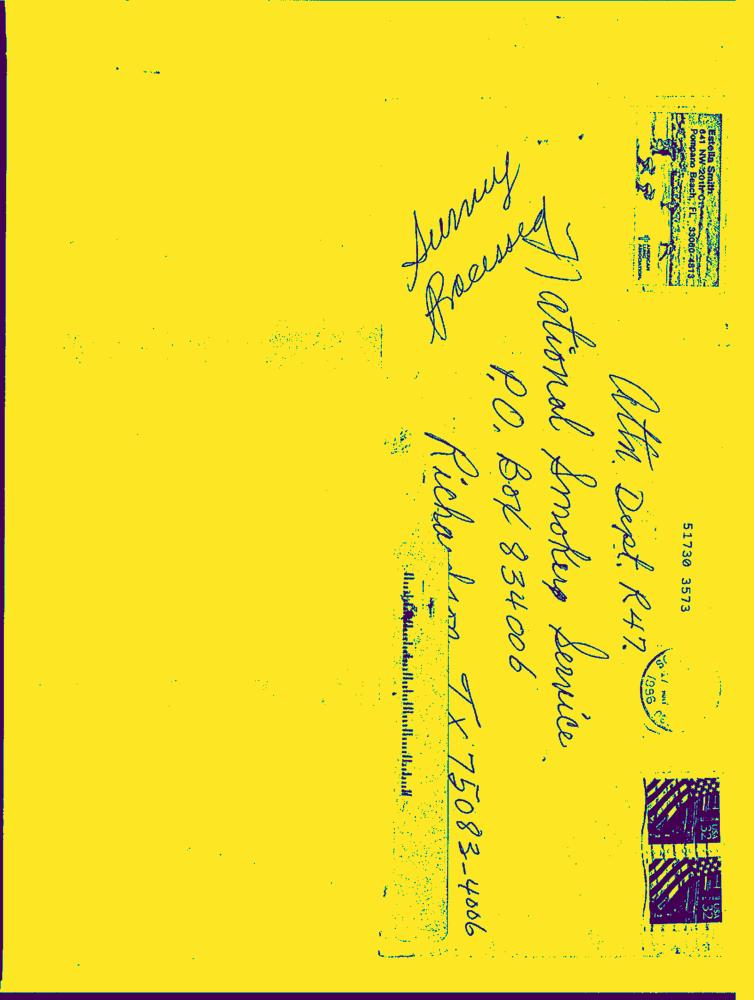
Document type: Hand-Written